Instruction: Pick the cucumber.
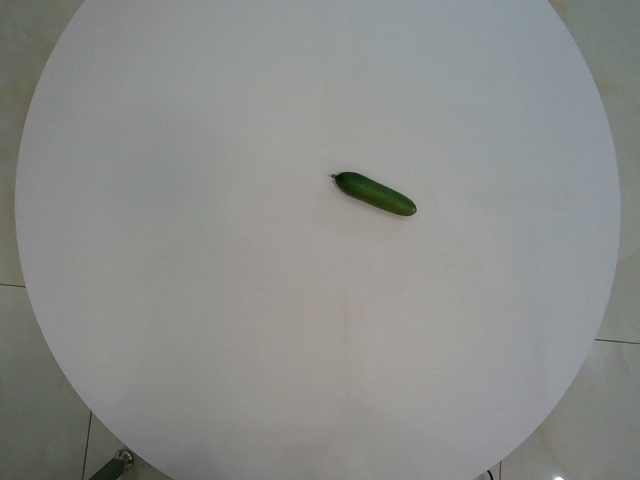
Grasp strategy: vertical